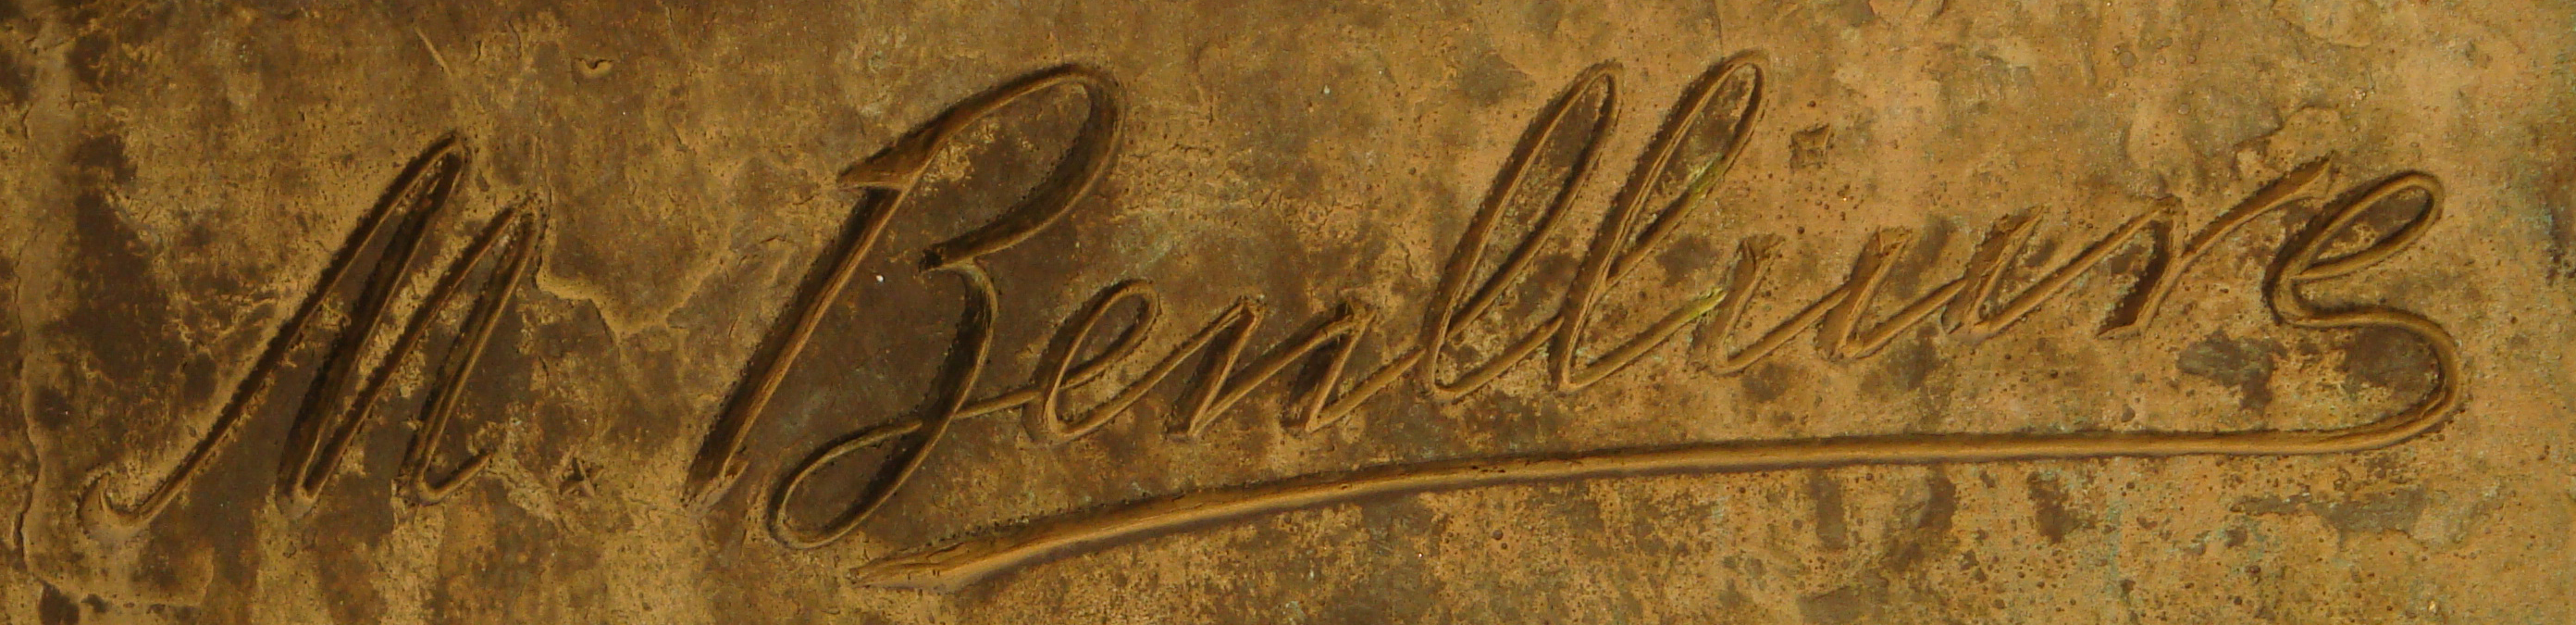
Signature of: mariano benlliure